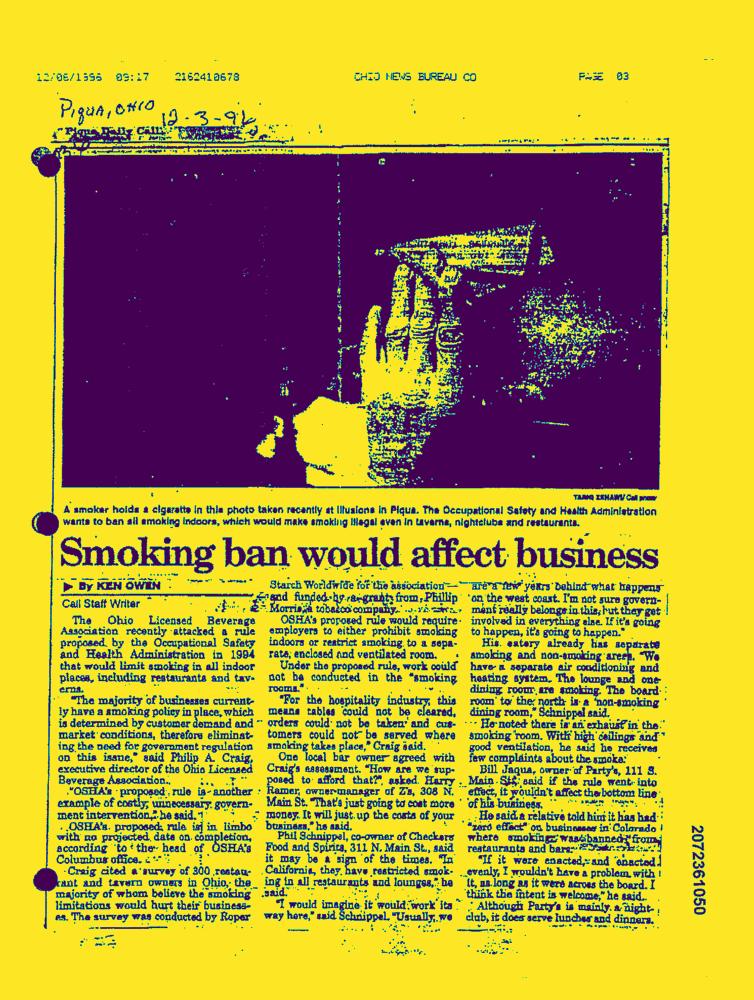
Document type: News-Article